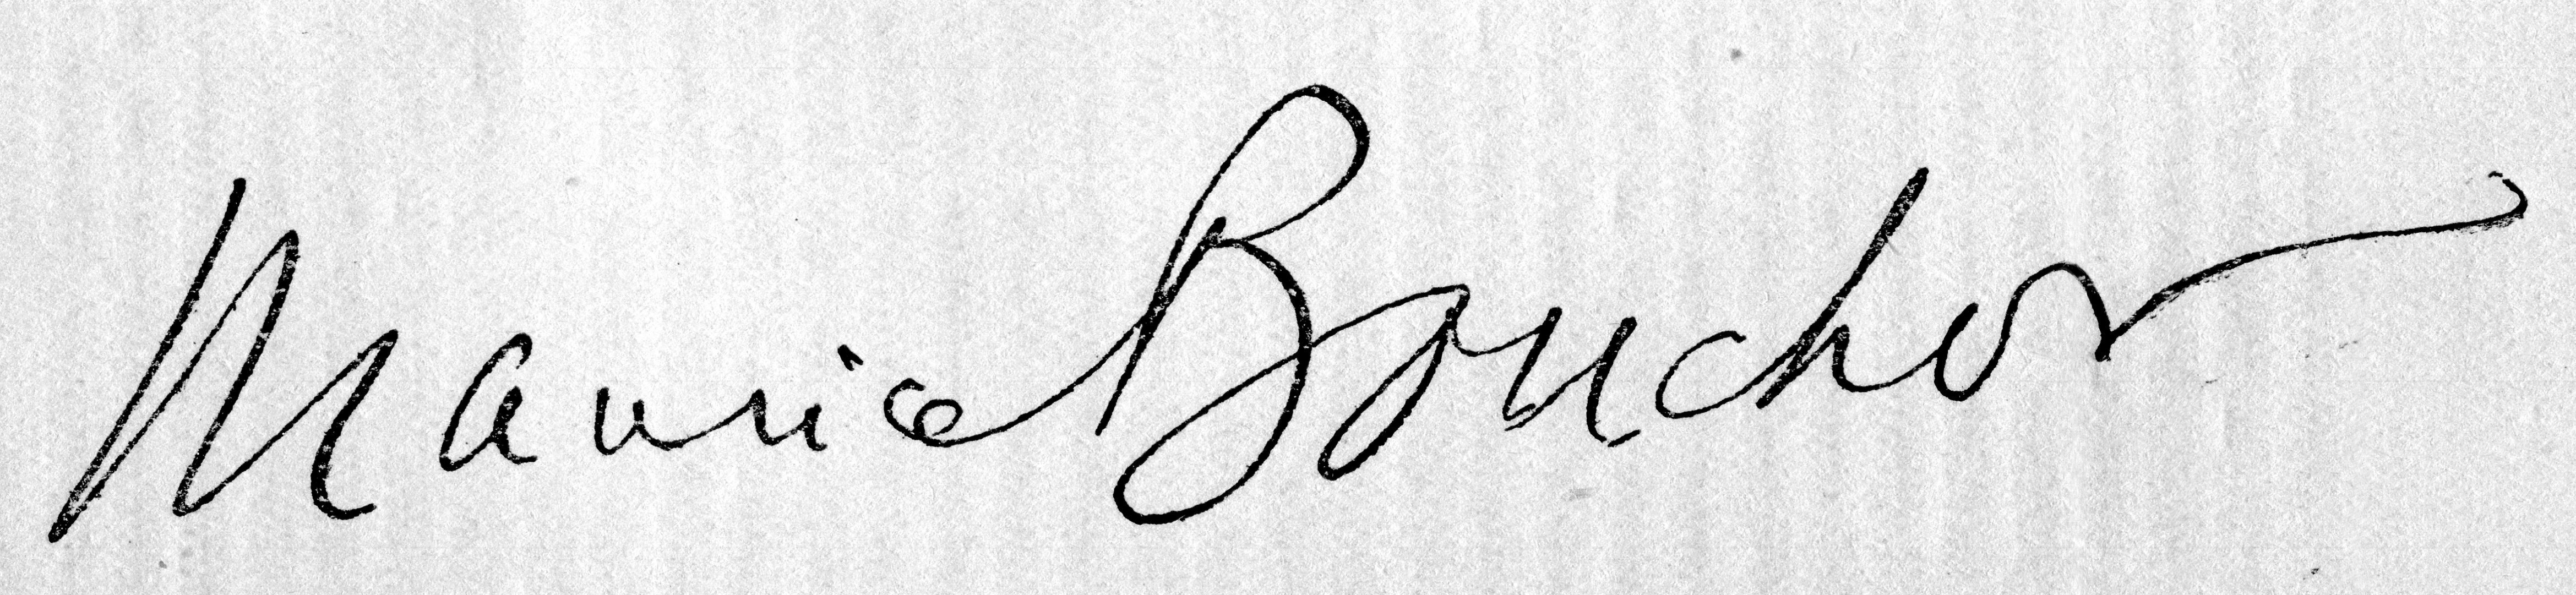
Signature of: maurice bouchor